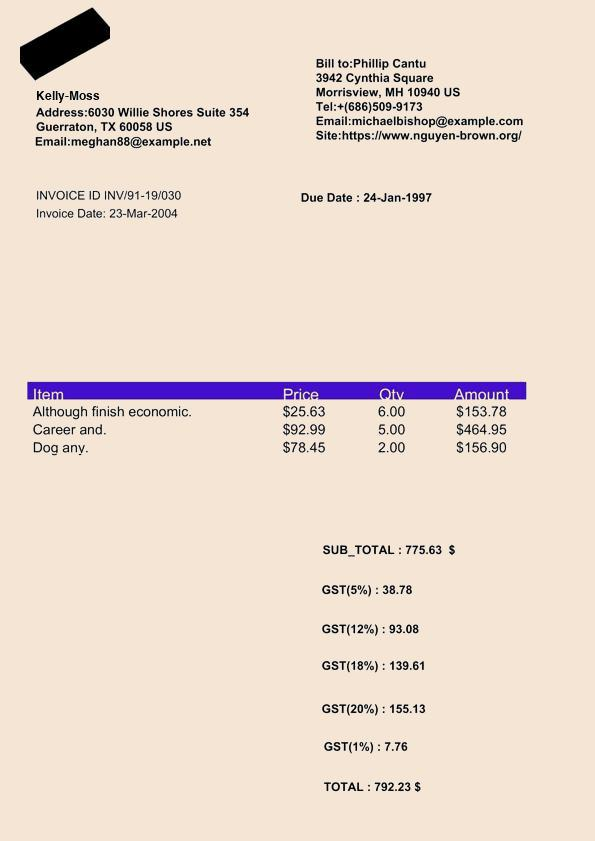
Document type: Invoice